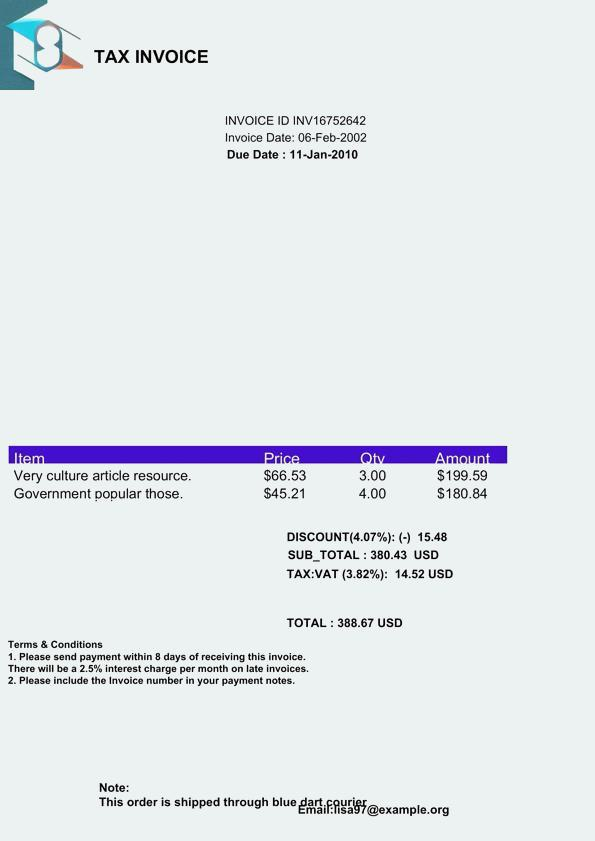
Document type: Invoice